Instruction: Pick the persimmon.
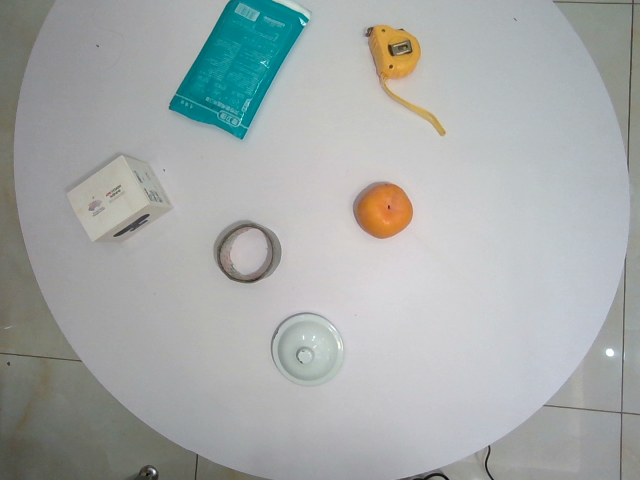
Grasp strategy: vertical